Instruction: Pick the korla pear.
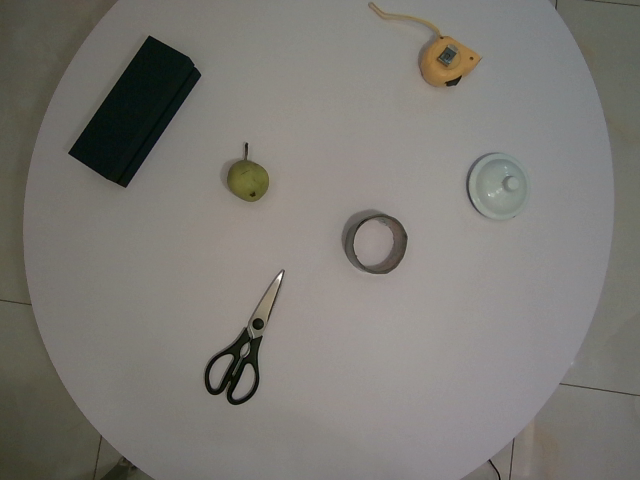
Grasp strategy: vertical